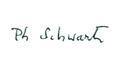
Signature of: philipp schwartz